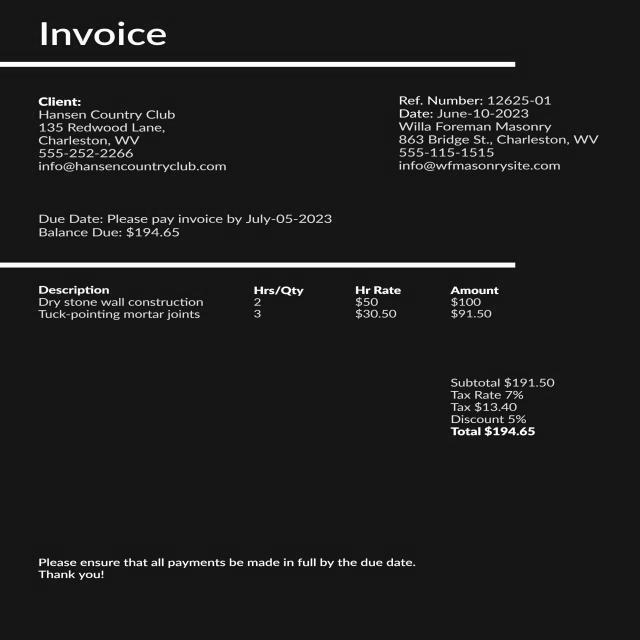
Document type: Invoice